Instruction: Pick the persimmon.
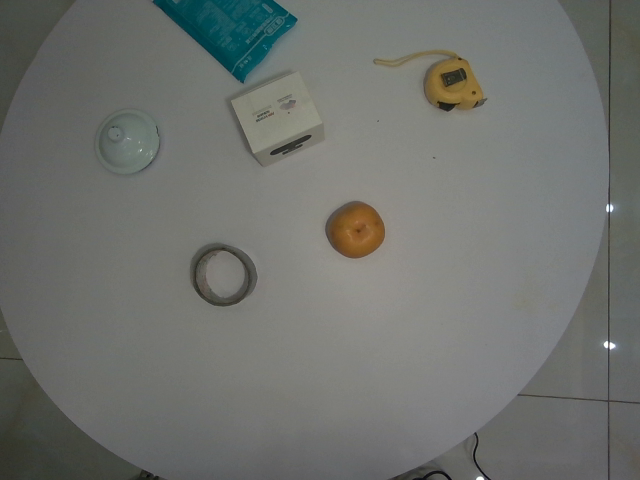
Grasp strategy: vertical